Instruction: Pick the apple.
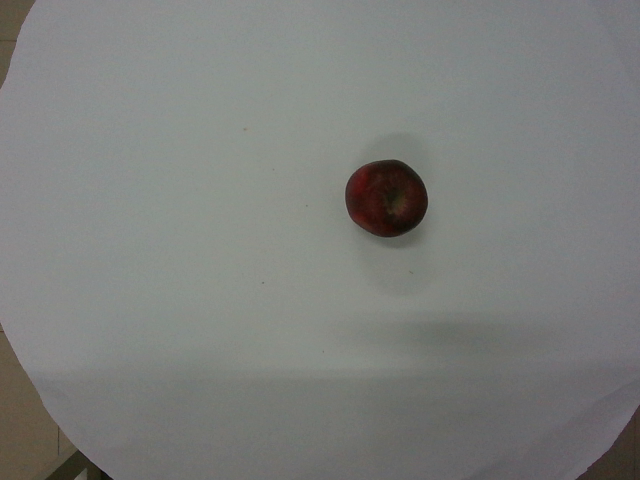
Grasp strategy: vertical